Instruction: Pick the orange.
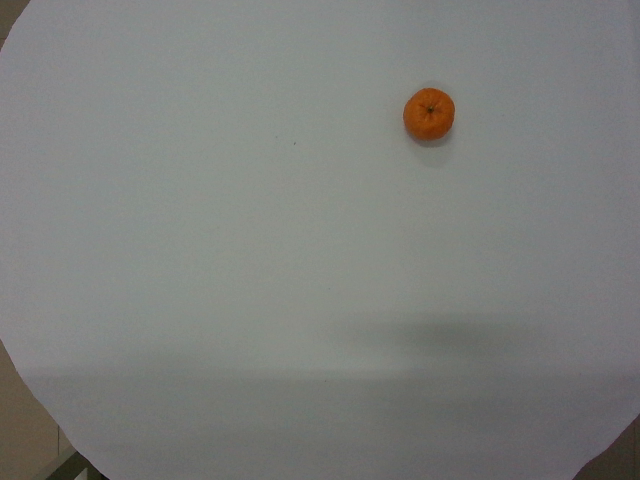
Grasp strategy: vertical